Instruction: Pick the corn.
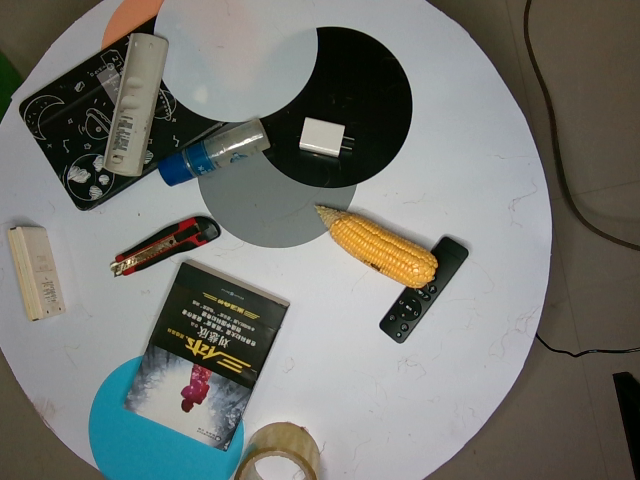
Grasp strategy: vertical